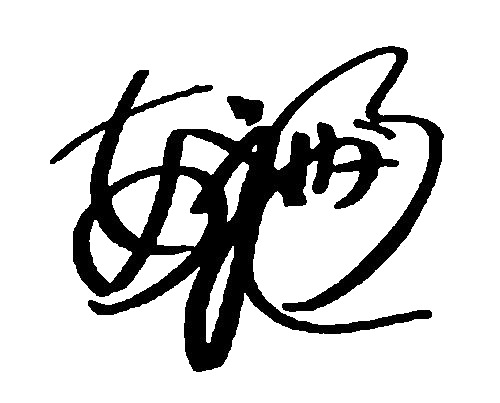
Signature of: mikako abe